Question: What might the diagnosis be?
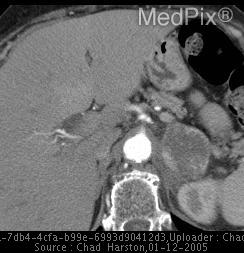
Answer: The possible diagnosis includes Pheochromocytoma
Adrenocortical Carcinoma
Metastasis
Lipid-poor adenoma [on the unenhanced CT (27HU)].